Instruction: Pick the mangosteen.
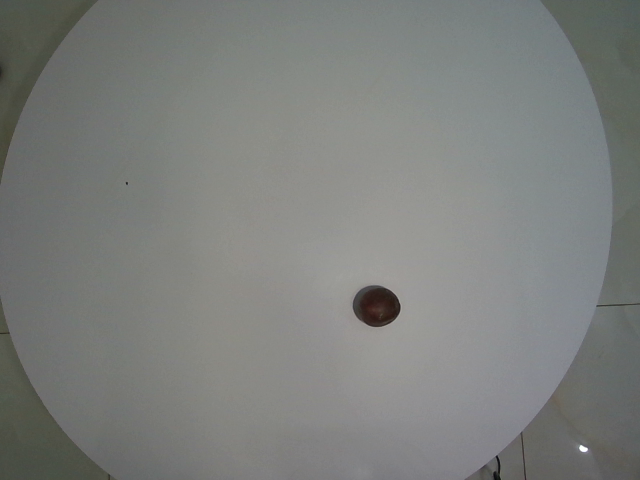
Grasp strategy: vertical